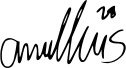
Signature of: charlotte mullins